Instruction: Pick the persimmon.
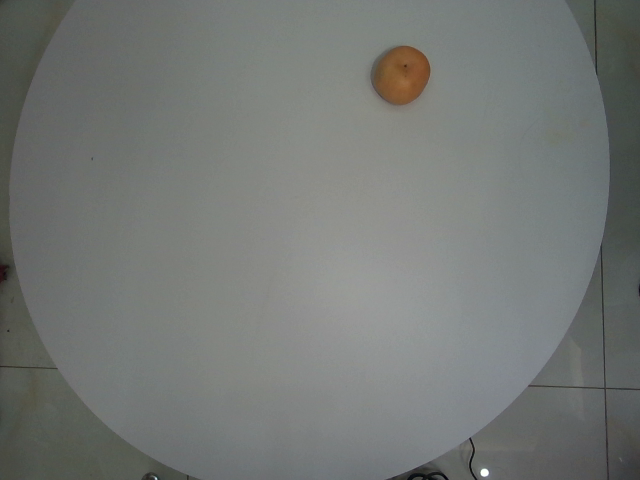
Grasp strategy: vertical